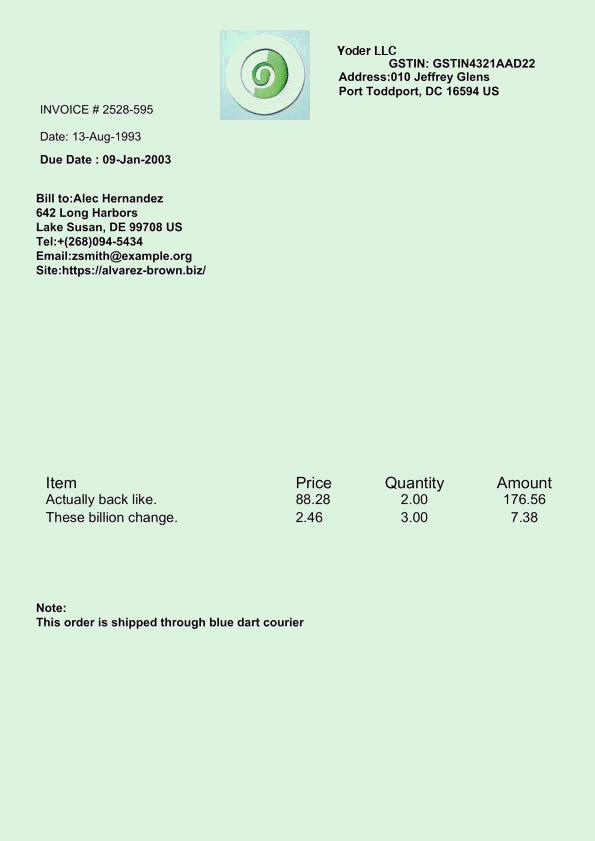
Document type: Invoice